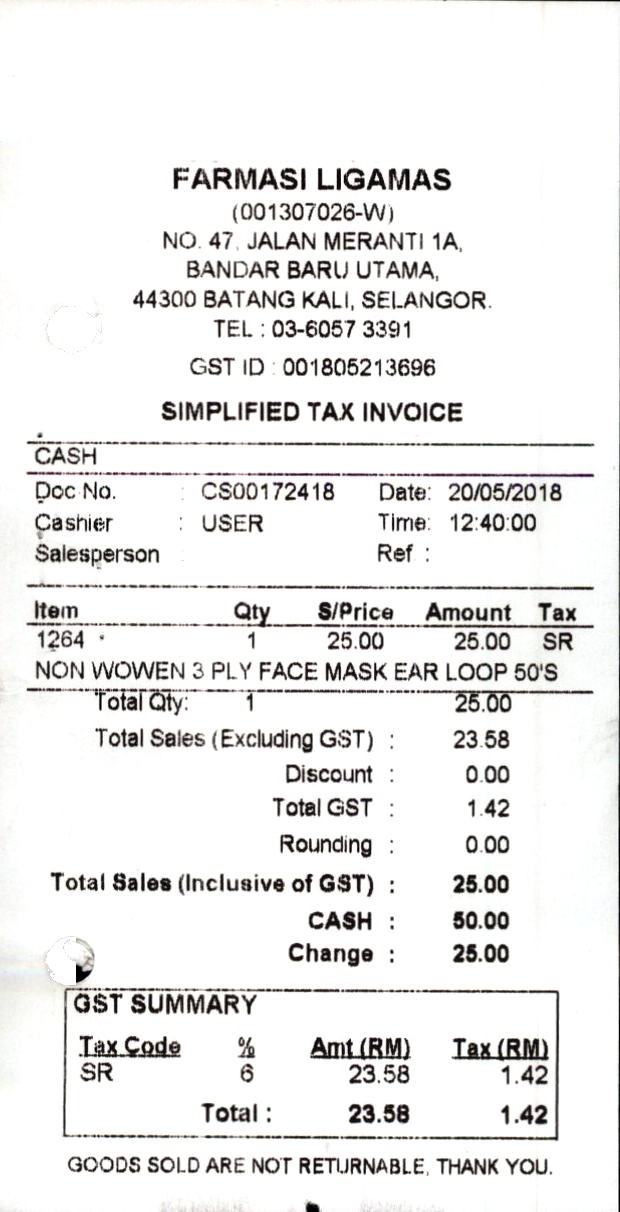
FARMASI LIGAMAS
(001307026-W)
NO. 47, JALAN MERANTI 1A,
BANDAR BARU UTAMA,
44300 BATANG KALI, SELANGOR.
TEL : 03-6057 3391
GST ID : 001805213696
SIMPLIFIED TAX INVOICE
CASH
DOC NO.
CASHIER
SALESPERSON
: CS00172418
: USER
DATE: 20/05/2018
TIME: 12:40:00
REF :
ITEM
QTY
S/PRICE
AMOUNT
TAX
1264
1
25.00
25.00
SR
NON WOWEN 3 PLY FACE MASK EAR LOOP 50'S
TOTAL QTY:
1
25.00
TOTAL SALES (EXCLUDING GST) :
23.58
DISCOUNT :
TOTAL GST :
ROUNDING :
TOTAL SALES (INCLUSIVE OF GST) :
CASH :
CHANGE :
0.00
1.42
0.00
25.00
50.00
25.00
GST SUMMARY
TAX CODE
SR
%
6
AMT (RM)
23.58
TAX (RM)
1.42
TOTAL :
23.58
1.42
GOODS SOLD ARE NOT RETURNABLE, THANK YOU.